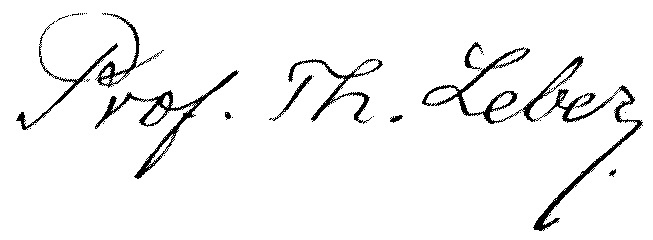
Signature of: theodor leber